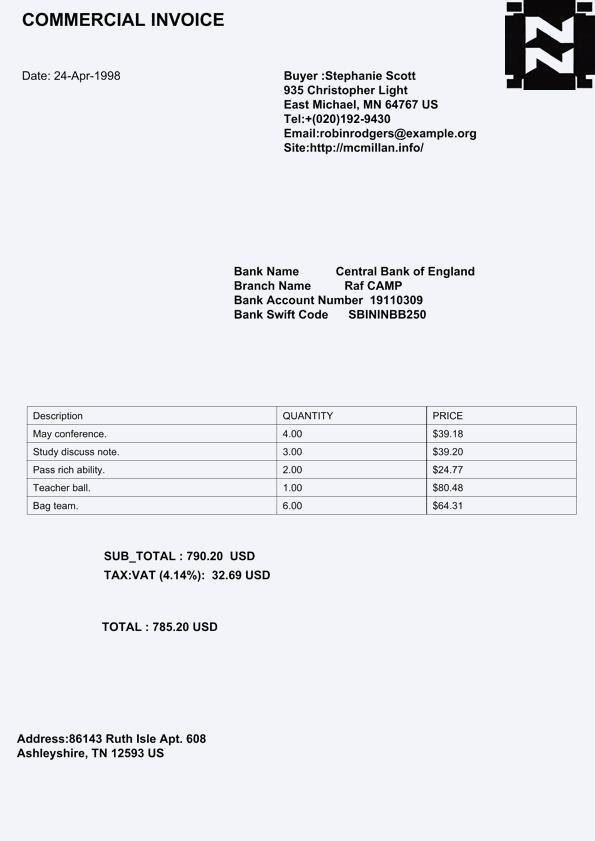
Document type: Invoice